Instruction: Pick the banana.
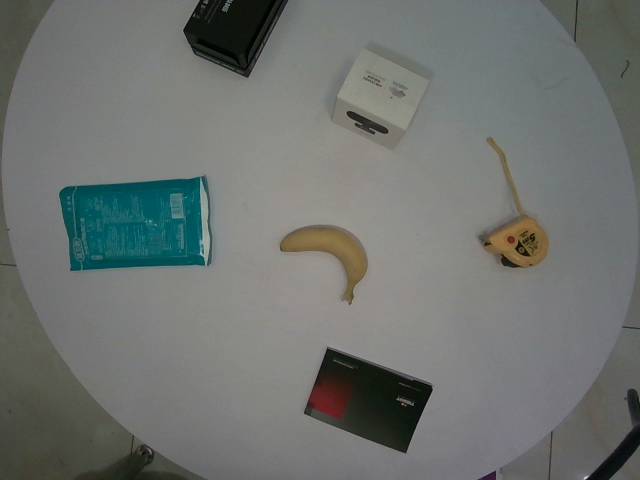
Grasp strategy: vertical